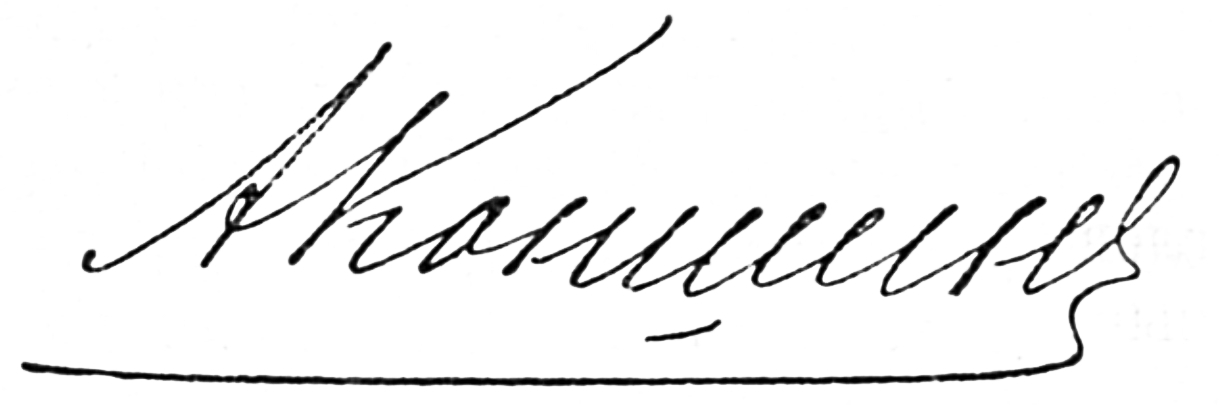
Signature of: alexis vladimirovitch konshine